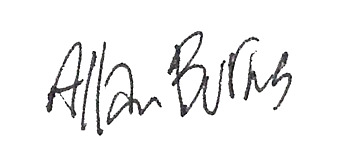
Signature of: q4730499